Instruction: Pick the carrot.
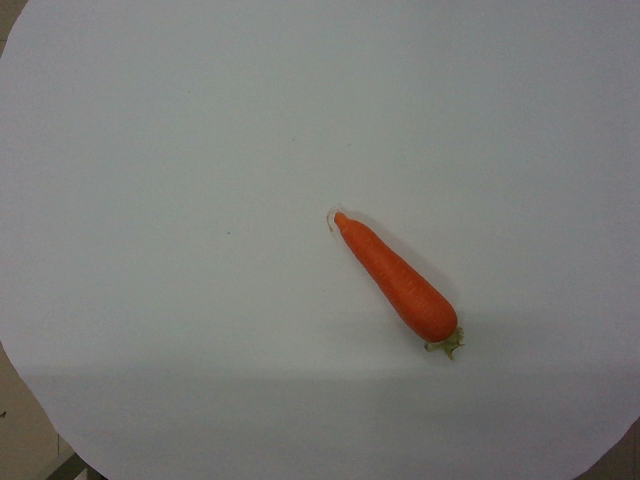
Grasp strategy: vertical